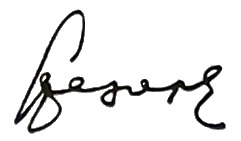
Signature of: yevgeny fyodorov